Question: What could the diagnosis suggest?
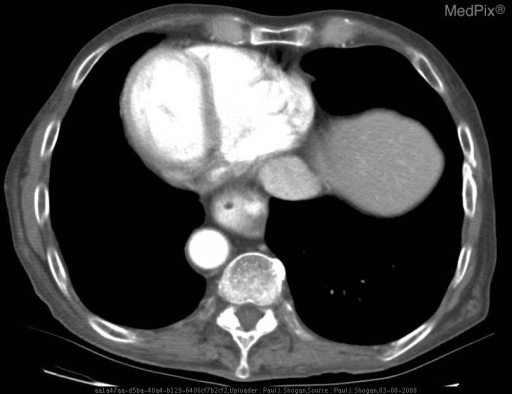
Answer: The possible diagnosis includes •  False-positive on Radiography:  Technologists or radiologist’s inattention to labeling of the radiograph.  The technologist prepares for a PA radiograph, labels the image, but images the patient in an AP projection.

•  False-Positive on CT:  Depending on how the patient is positioned into the CT scanner, head first or feet first, supine or prone, and if incorrectly marked by the technologist, the left-right orientation will be displayed erroneously suggesting situs inversus.

•  Situs Inversus
•  Situs Inversus totalis
•  Dextrocardia
•  Situs ambiguous or heterotaxy
•  Kartagener Syndrome.